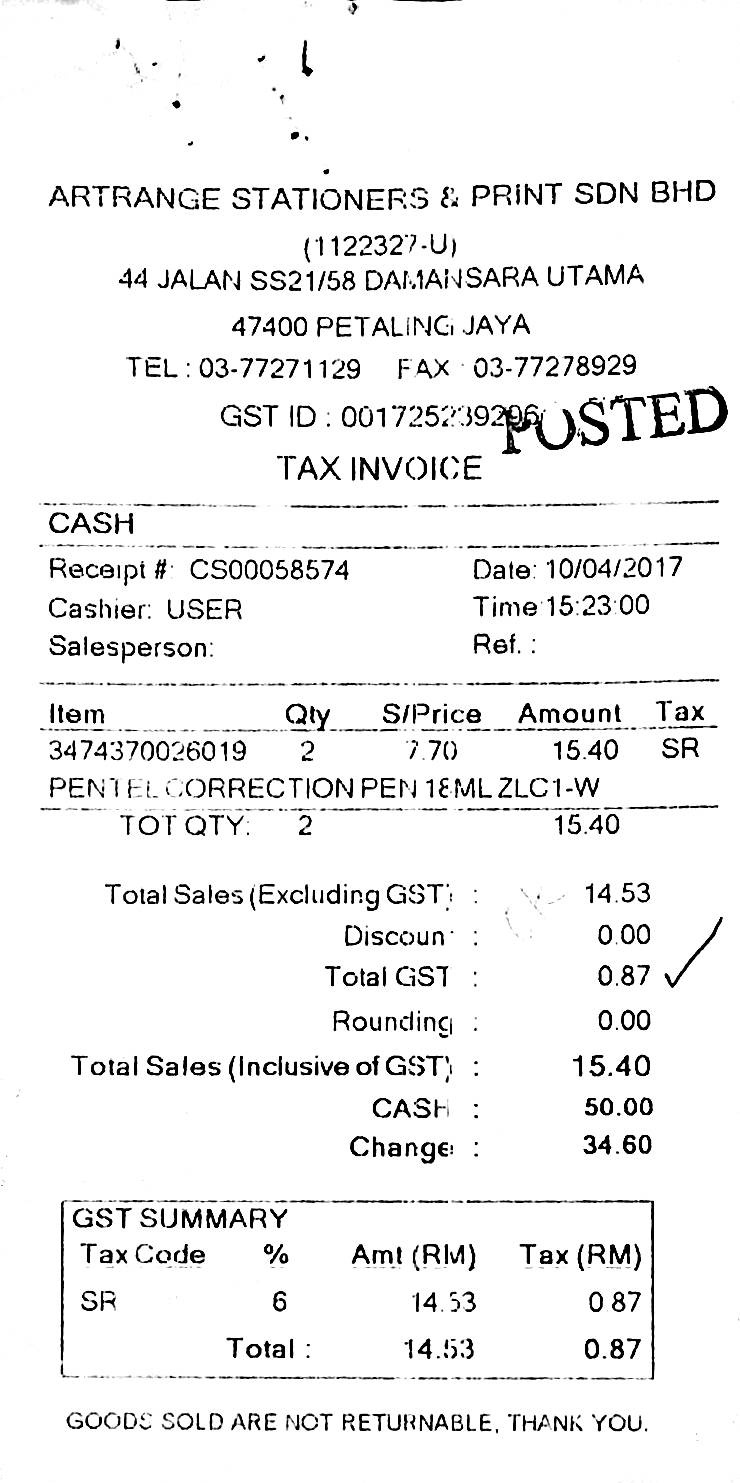
ARTRANGE STATIONERS & PRINT SDN BHD
(1122327-U)
44 JALAN SS21/58 DAMANSARA UTAMA
47400 PETALING JAYA
TEL : 03-77271129
GST ID : 001725239296
TAX INVOICE
CASH
RECEIPT #: CS00058574
DATE: 10/04/2017
CASHIER: USER
TIME 15:23:00
SALESPERSON:
REF. :
ITEM
QTY
S/PRICE
AMOUNT
TAX
3474370026019
2
7.70
15.40
SR
PENTEL CORRECTION PEN 18ML ZLC1-W
TOT QTY:
2
15.40
TOTAL SALES (EXCLUDING GST) :
14.53
DISCOUN :
TOTAL GST :
ROUNDING :
TOTAL SALES (INCLUSIVE OF GST) :
CASH :
CHANGE :
0.00
0.87
0.00
15.40
50.00
34.60
GST SUMMARY
TAX CODE
%
AMT (RM)
TAX (RM)
SR
6
14.53
0.87
0.87
14.53
TOTAL :
GOODS SOLD ARE NOT RETURNABLE, THANK YOU.
FAX 03-77278929
FAX 03-77278929
OSTED